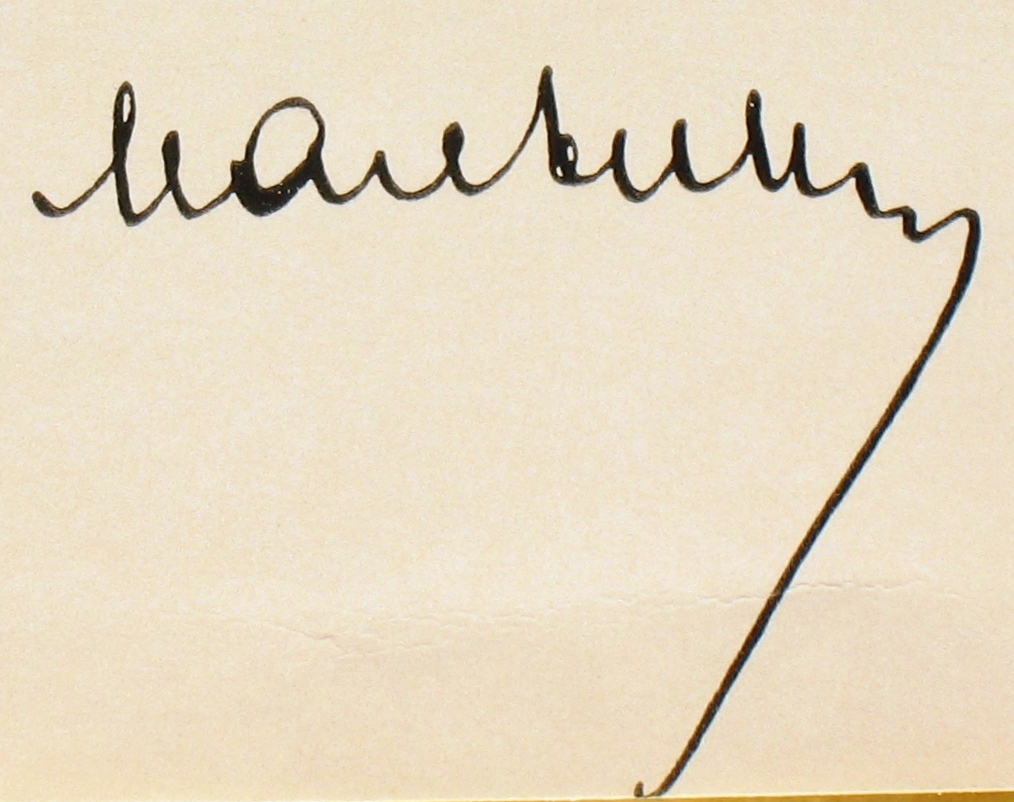
Signature of: vyacheslav malyshev